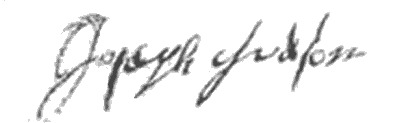
Signature of: joseph judson